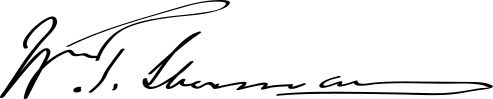
Signature of: william tecumseh sherman